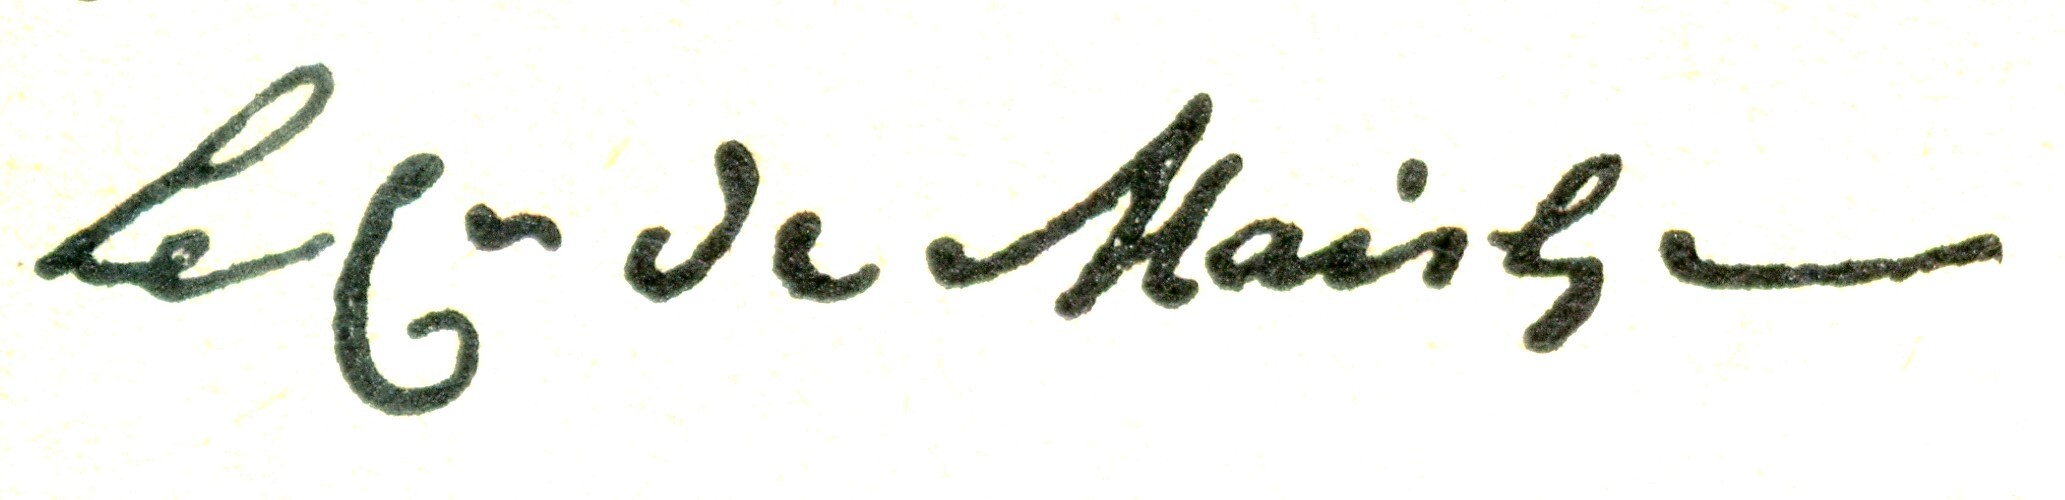
Signature of: xavier de maistre